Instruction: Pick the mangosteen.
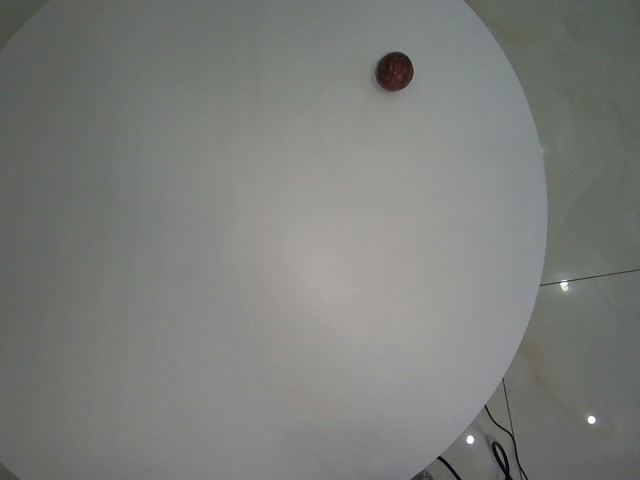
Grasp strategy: vertical